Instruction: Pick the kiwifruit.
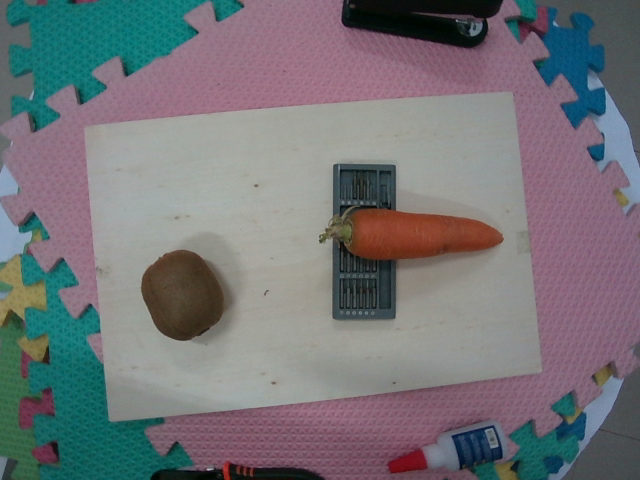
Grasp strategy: vertical